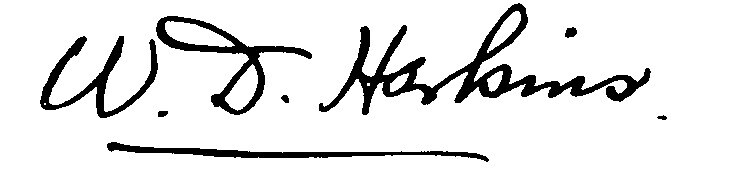
Signature of: william draper harkins